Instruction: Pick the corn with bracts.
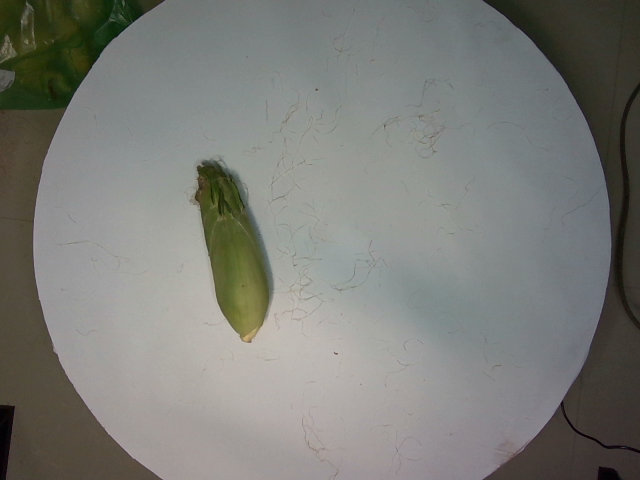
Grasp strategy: vertical